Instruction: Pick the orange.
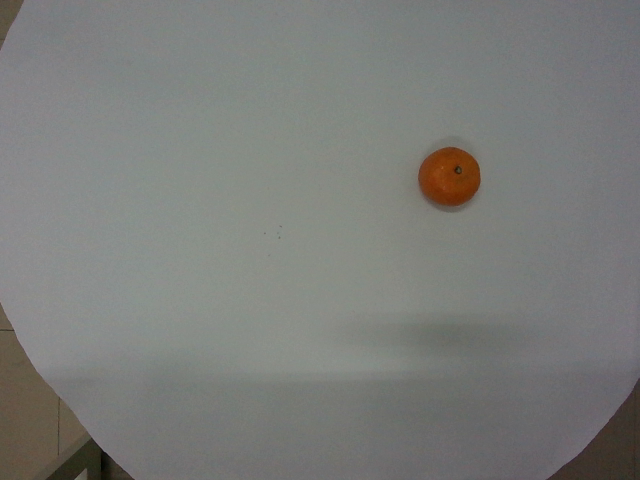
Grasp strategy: vertical